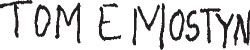
Signature of: thomas edwin mostyn